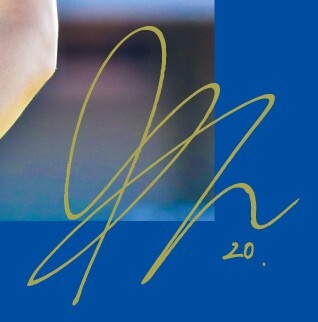
Signature of: shintaro kato